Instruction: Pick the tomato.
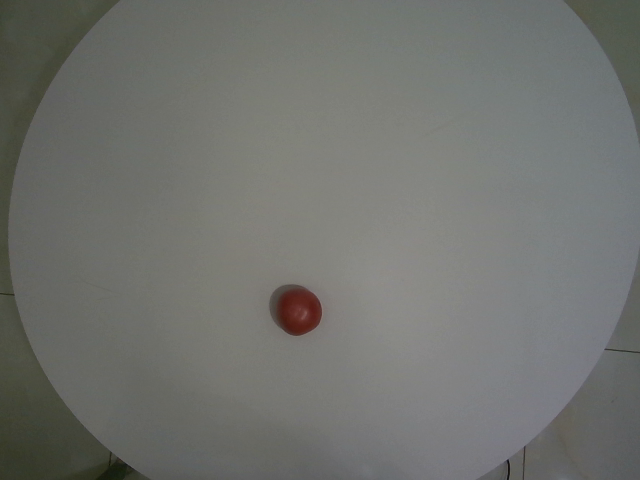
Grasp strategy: vertical